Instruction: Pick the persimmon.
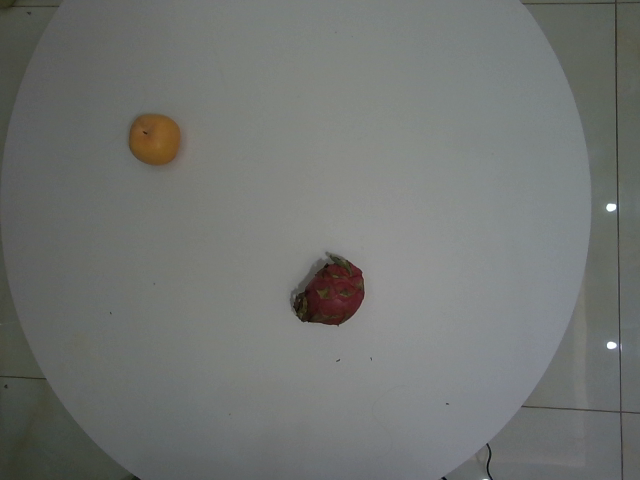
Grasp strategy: vertical